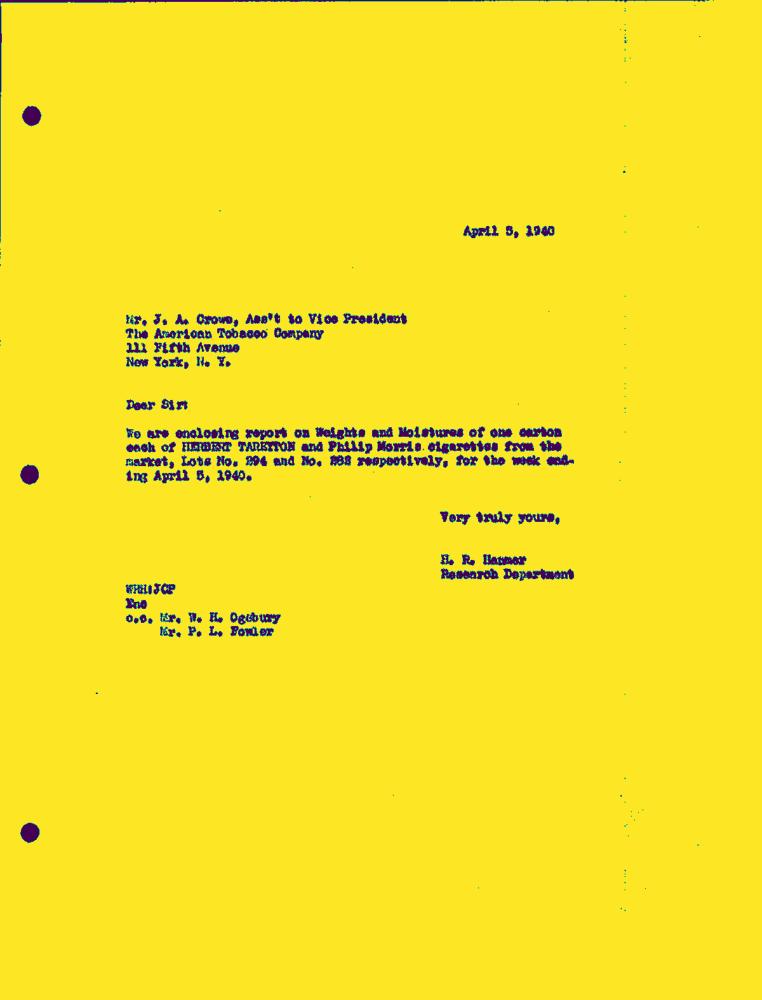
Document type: Letter-Doc